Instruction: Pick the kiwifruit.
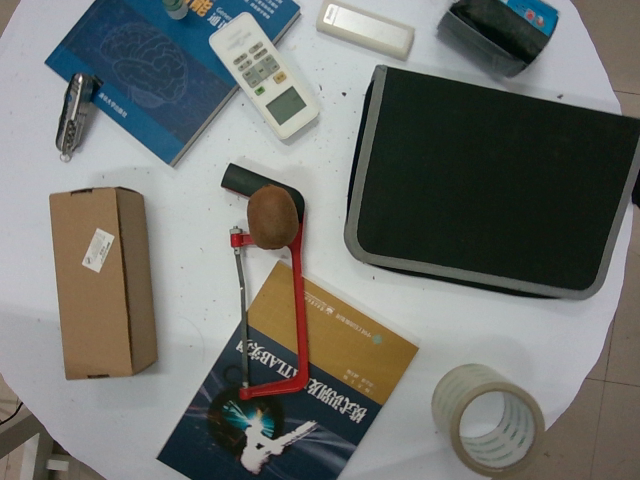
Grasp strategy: vertical